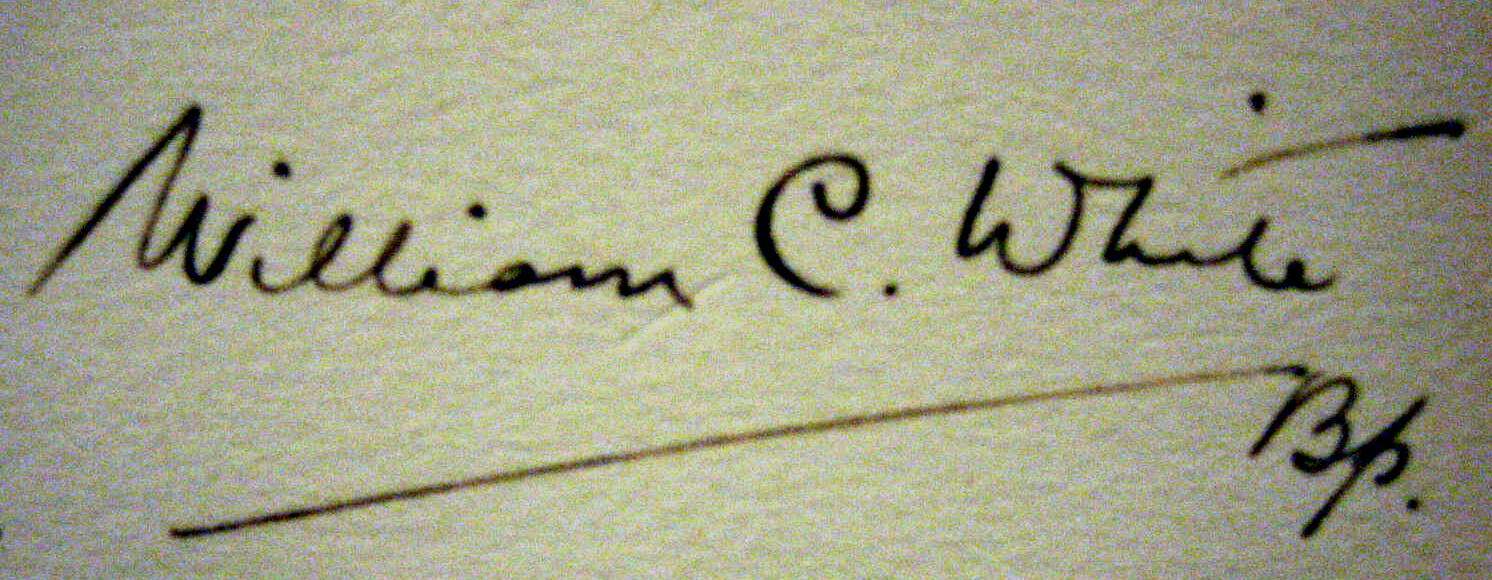
Signature of: william charles white